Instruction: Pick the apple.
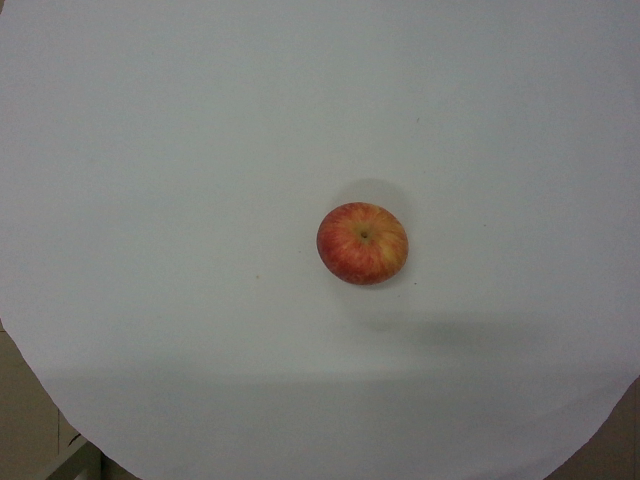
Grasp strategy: vertical